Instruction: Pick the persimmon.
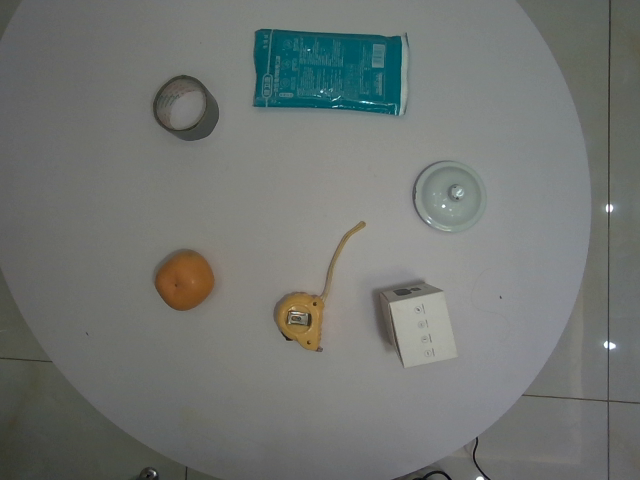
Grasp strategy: vertical